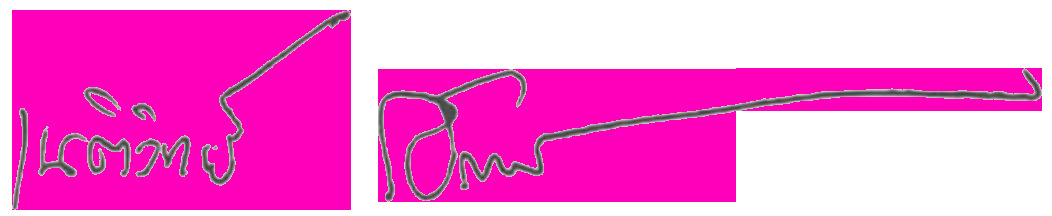
Signature of: netiwit chotiphatphaisal